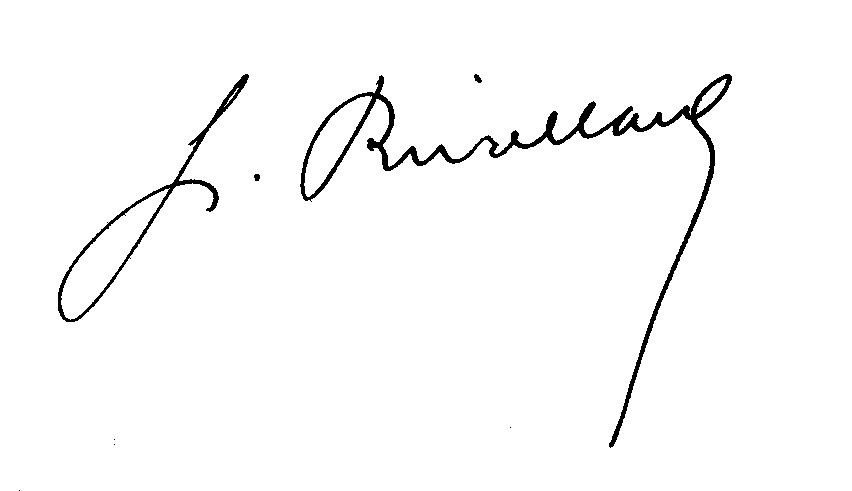
Signature of: jean rivalland